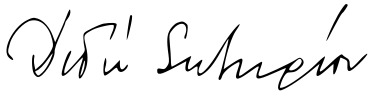
Signature of: dido sotiriou